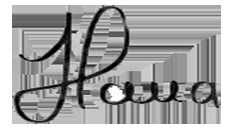
Signature of: hanna nicole